Question: How is the history relevant to the case?
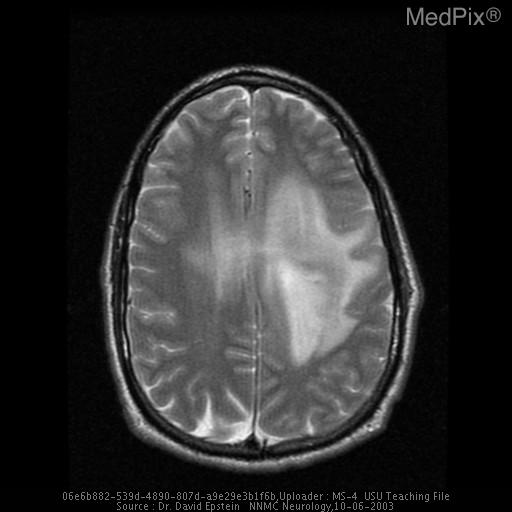
Answer: The patient's history of This patient presented with 3 weeks of progressive weakness in right upper and lower extremities. is key in understanding the case.